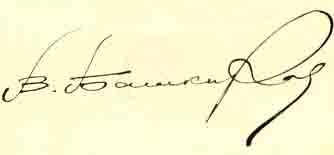
Signature of: vasiliy bashkirov